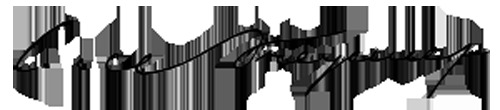
Signature of: charles de freycinet